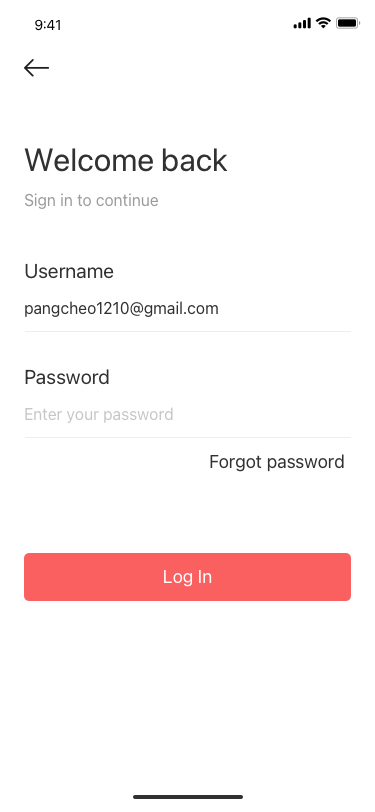
Text in this UI design:
Don't have aKing account? Sign up
Log In
Welcome back
Sign in to continue
Log In
Username
pangcheo1210@gmail.com
Password
Enter your password
Forgot password